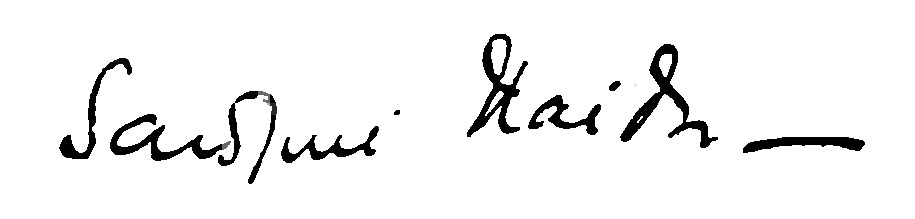
Signature of: sarojini naidu